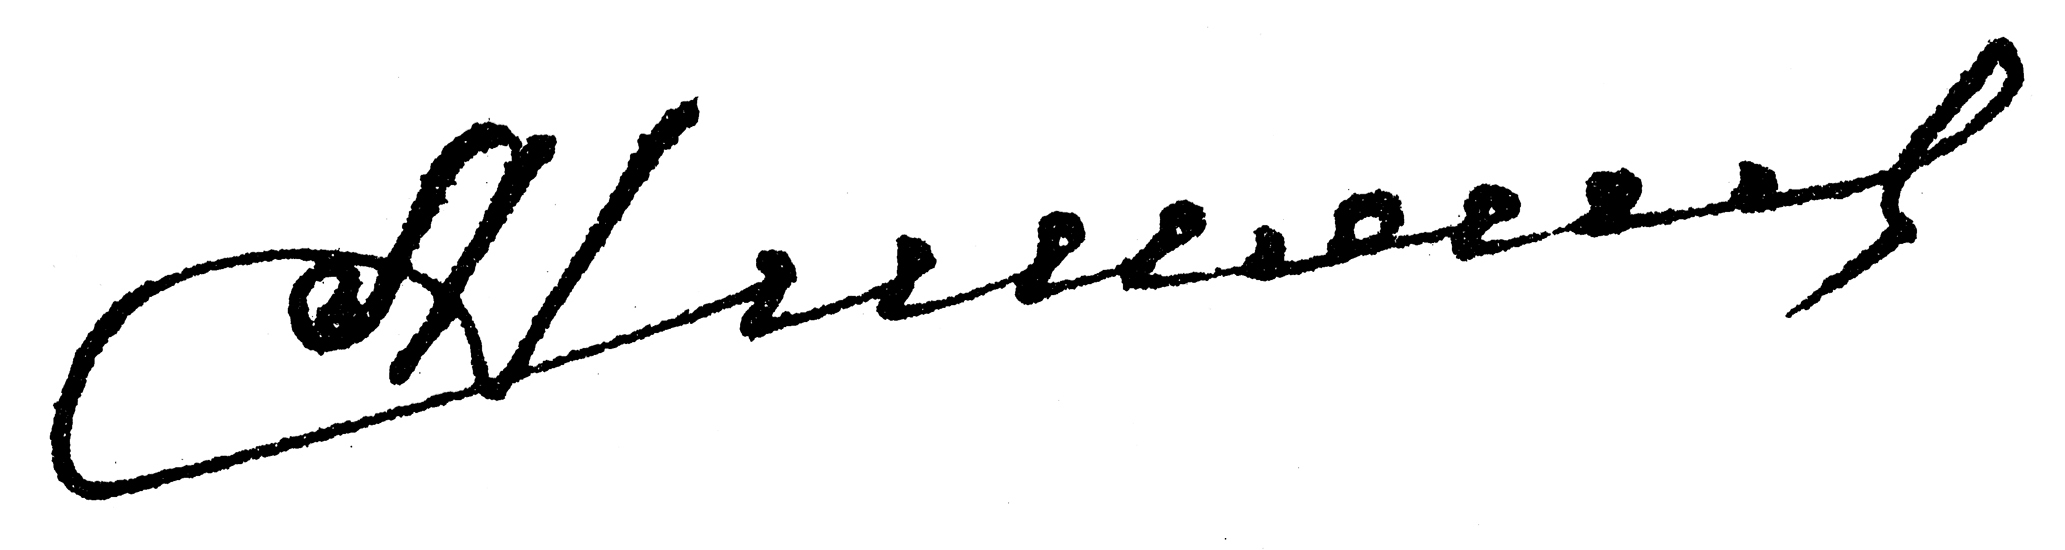
Signature of: andriyan nikolayev